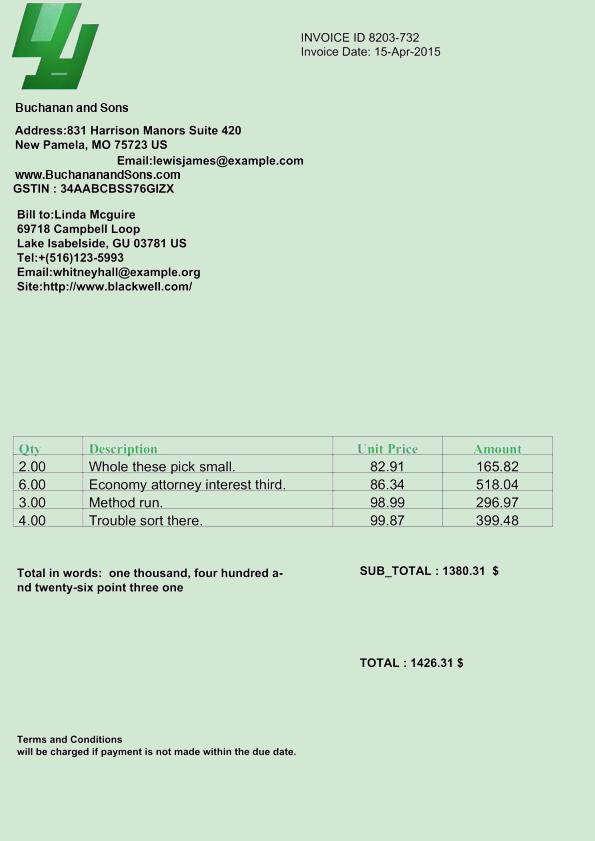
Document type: Invoice